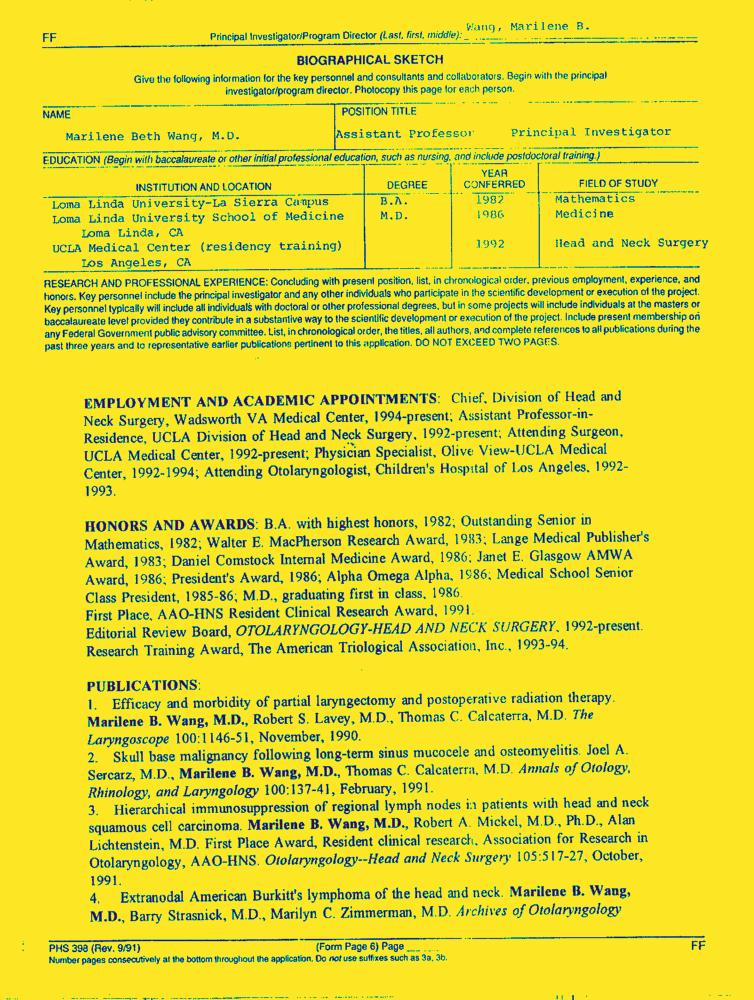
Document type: Resume-Doc